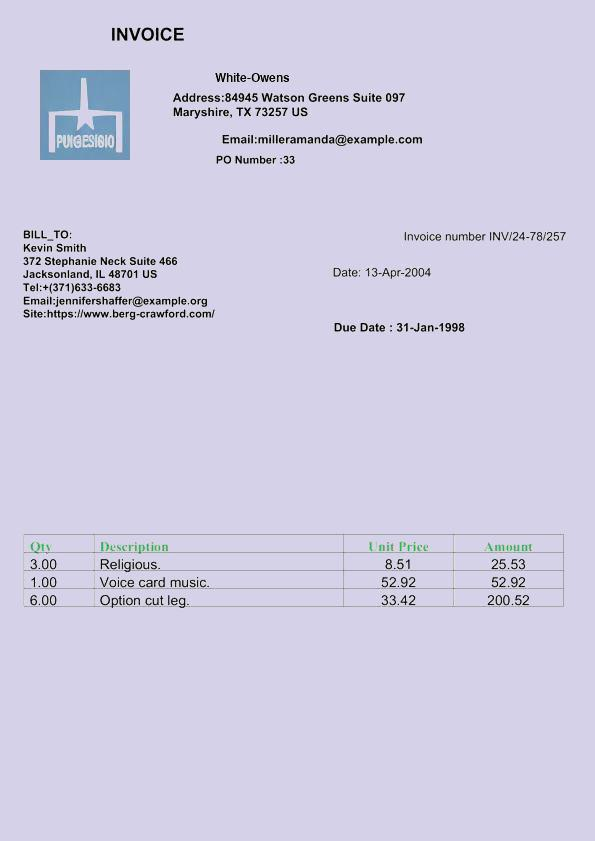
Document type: Invoice